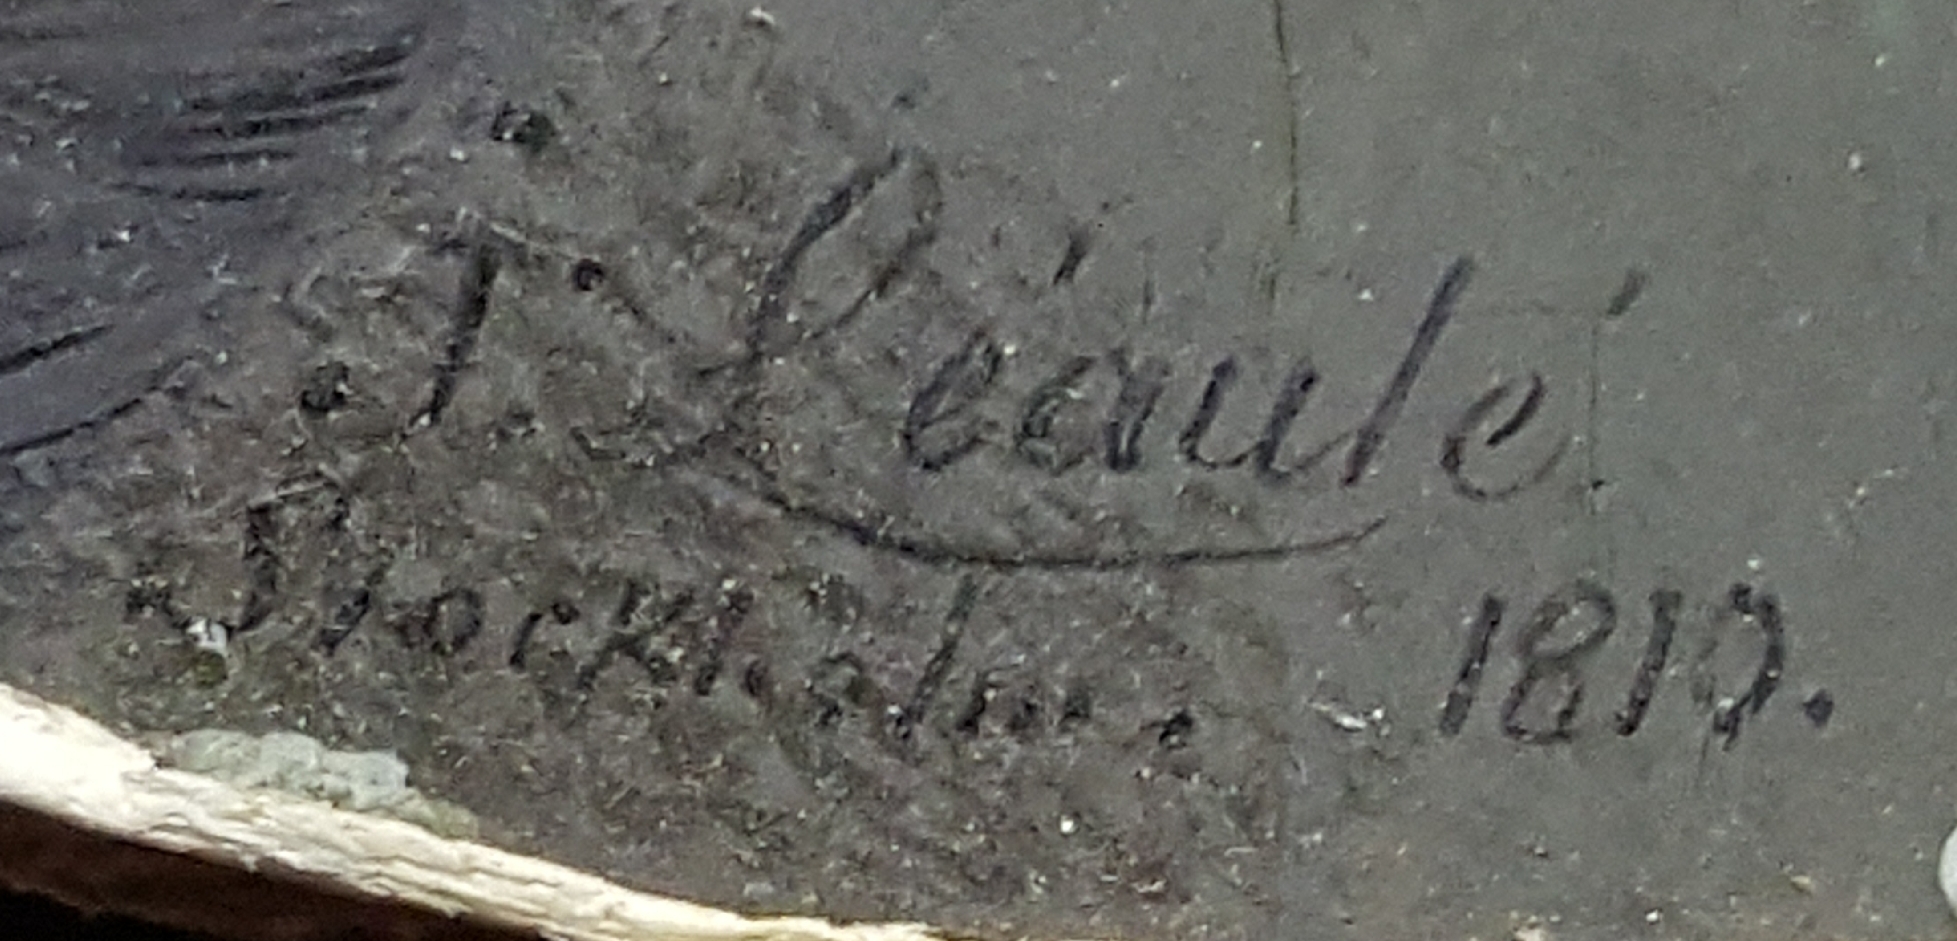
Signature of: j léaute